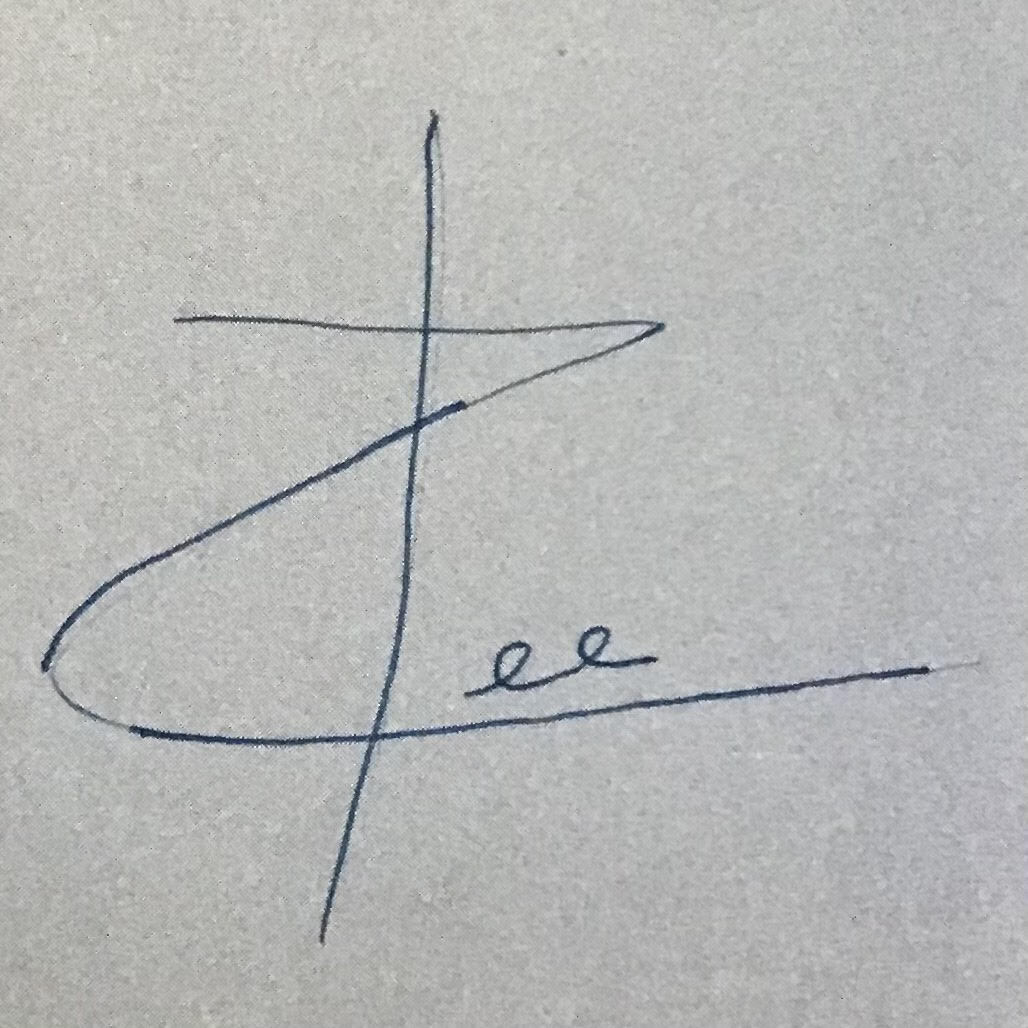
Signature of: nee barros fernández